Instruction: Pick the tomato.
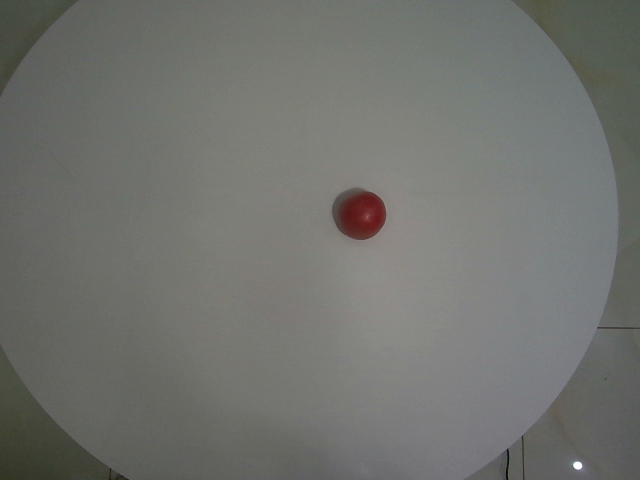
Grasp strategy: vertical